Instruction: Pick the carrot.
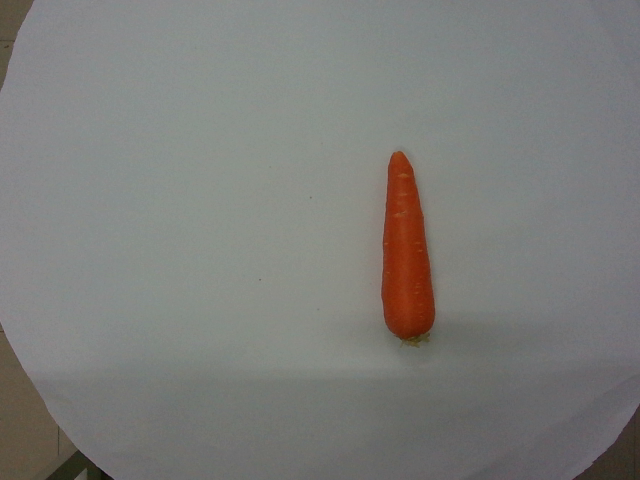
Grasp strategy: vertical